Question: What is the total amount of taxes owed as per the document?
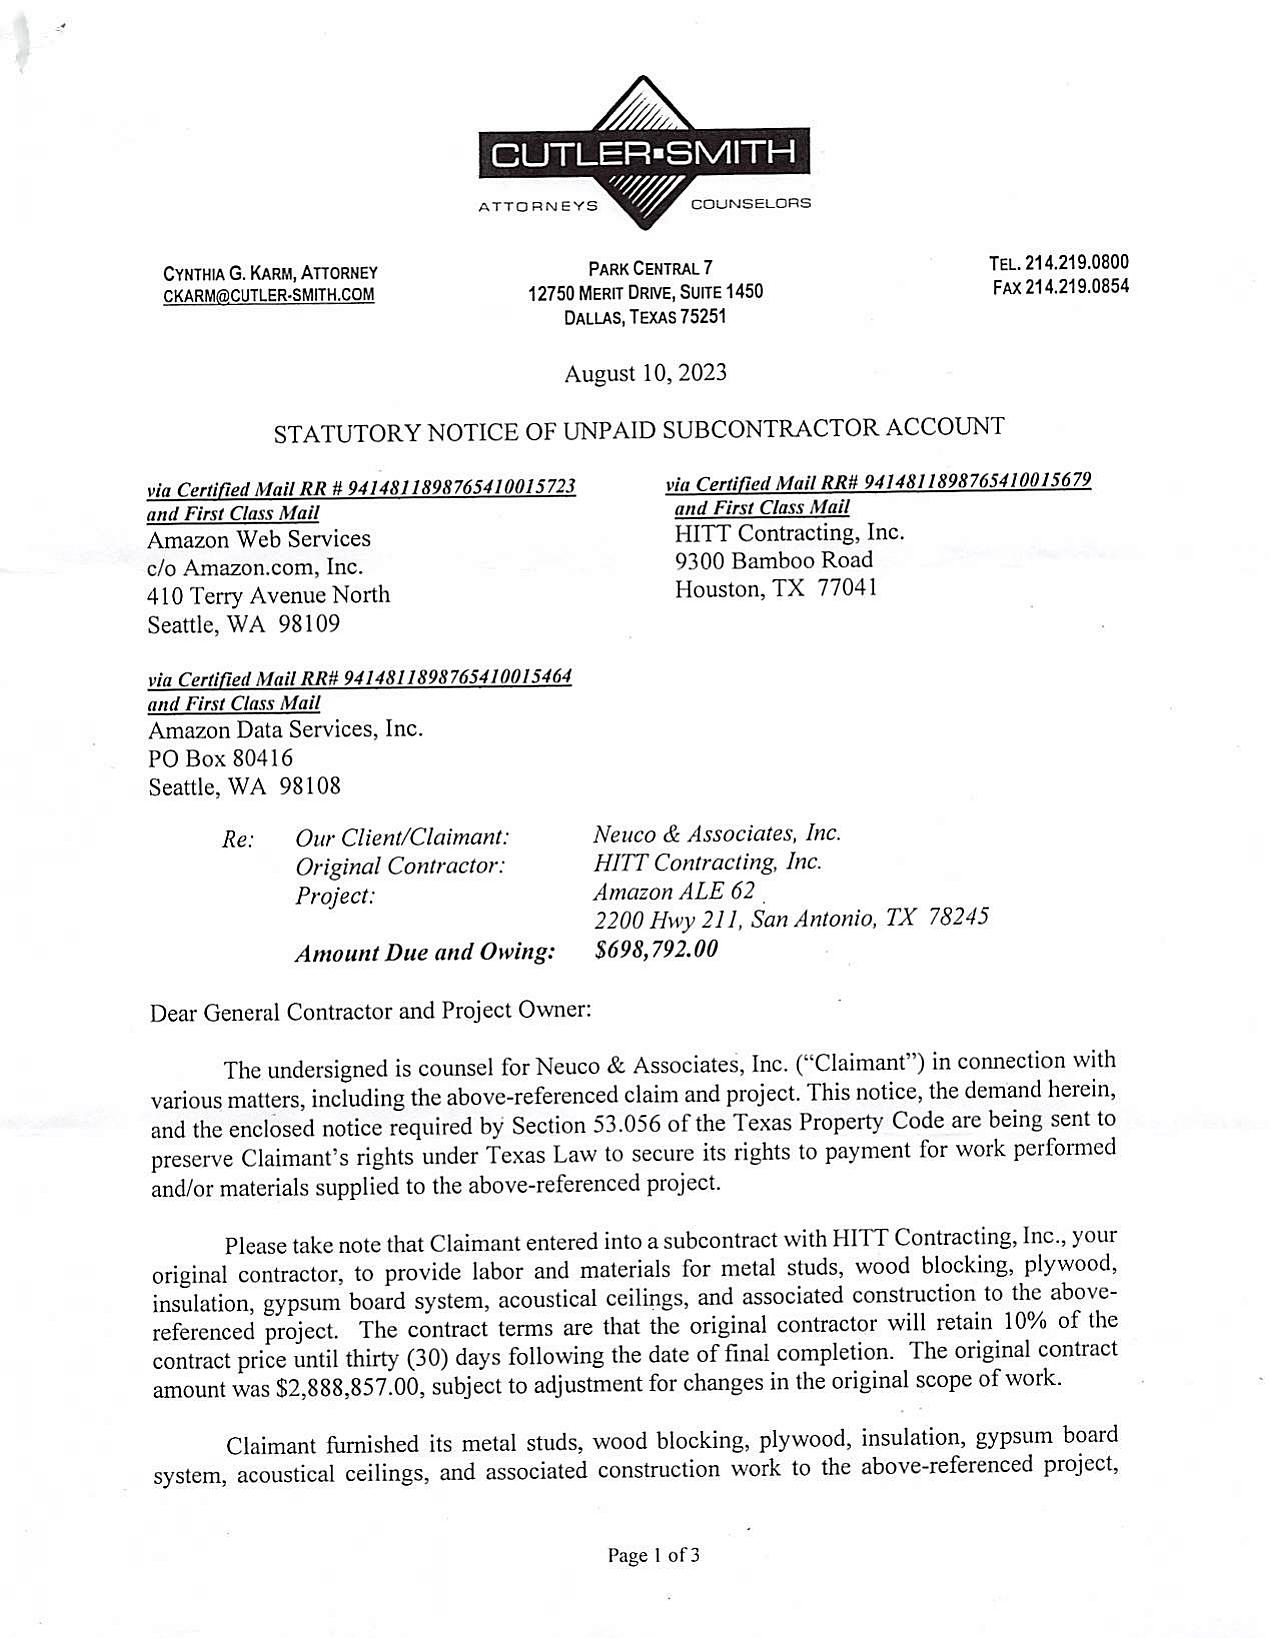
Answer: "$698,792.00 "